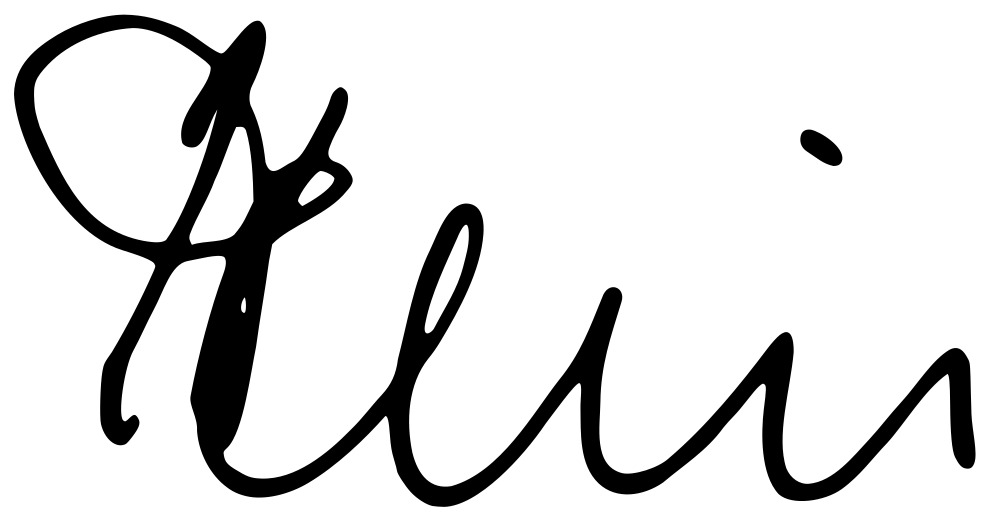
Signature of: joseph deiss